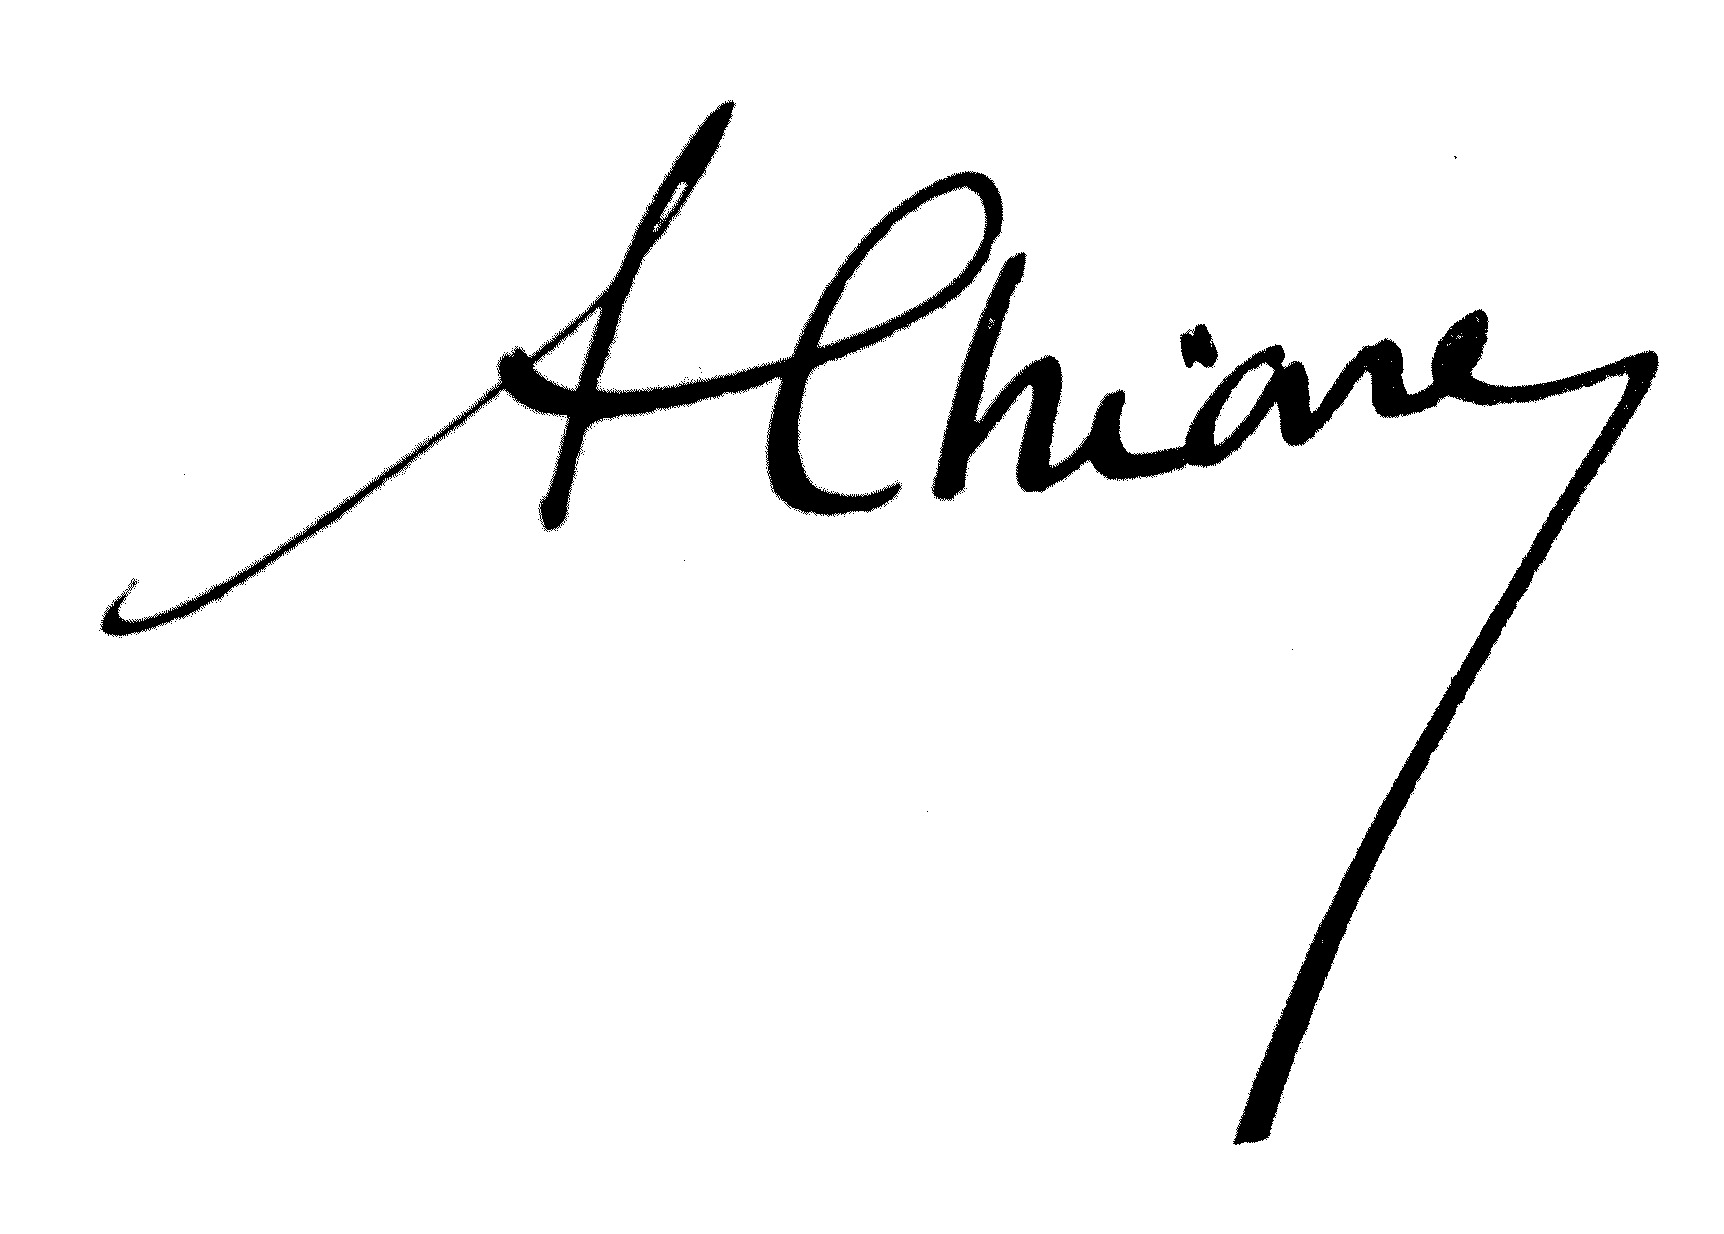
Signature of: angelo chiappe